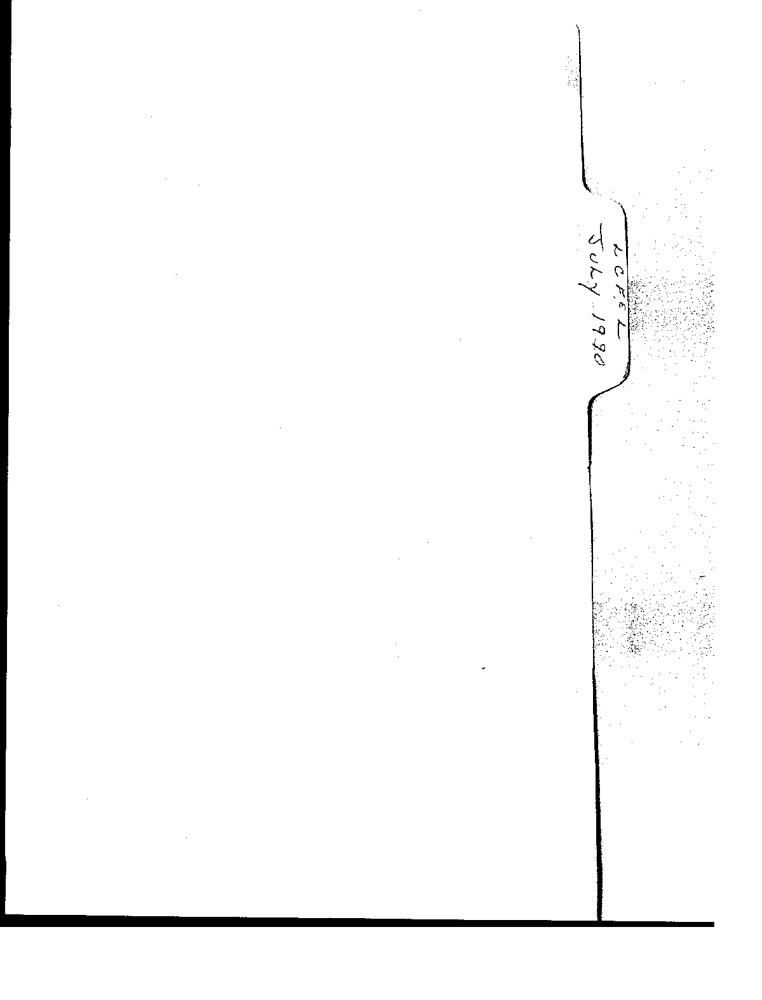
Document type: Invoice